Question: Describe the condition in detail:
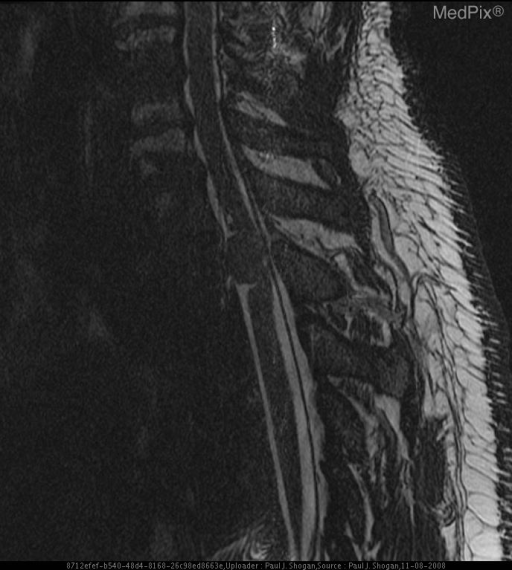
Answer: The disease is discussed as: Meningiomas account for approximately of 25% of all spinal tumors.  The peak incidence is in the fifth and sixth decades, with more than 80% occurring in women.  Ninety percent of spinal meningiomas are intradural, whereas 5% are extradural lesions.  The majority occur in the thoracic spine (80%), followed by cervical spine (15%).  The lumbar spine is an uncommon location.  Most occur lateral to the spinal cord.

Spinal meningiomas are slow-growing neoplasms, and complete tumor removal is achieved in the vast majority of patients.  Less than 10% experience tumor recurrence.  Aggressive tumors and malignant degeneration are rare.

MR scans clearly depict meningioma extension and relationship to the spinal cord.  Most meningiomas are isointense with the spinal cord on T1 weighted images, and may have a slightly higher signal intensity on T2 weighted sequences.  Moderate homogeneous enhancement is visualized following contrast administration.  Most spinal meningiomas have a broad-based dural attachment, and a dural “tail” is sometimes seen.  Occasionally, densely calcified meningiomas are hypointense and show minimal contrast enhancement.